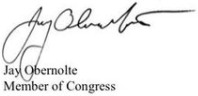
Signature of: jay obernolte